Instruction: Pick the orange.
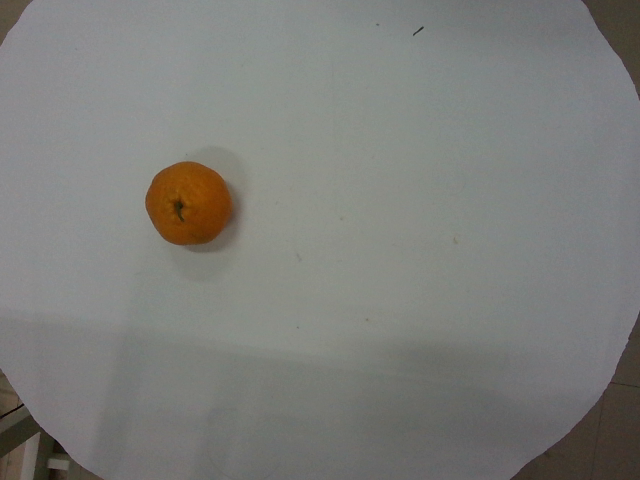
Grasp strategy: vertical